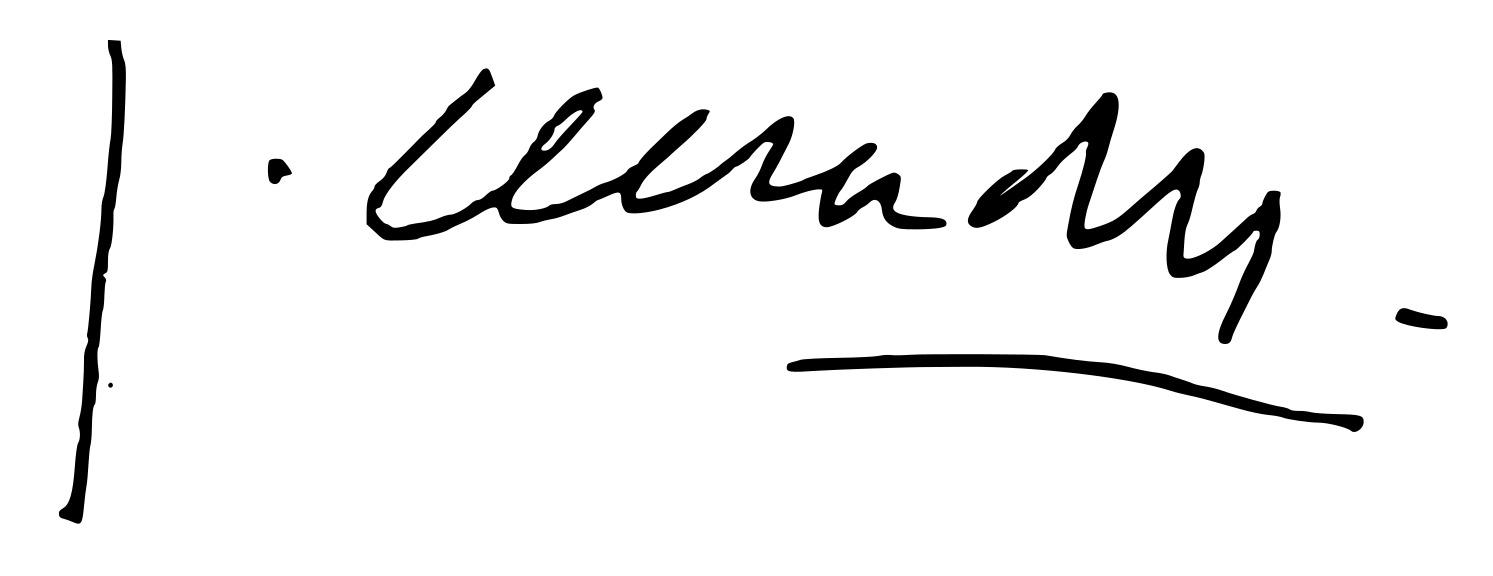
Signature of: jânio quadros